Question: What was observed in the imaging?
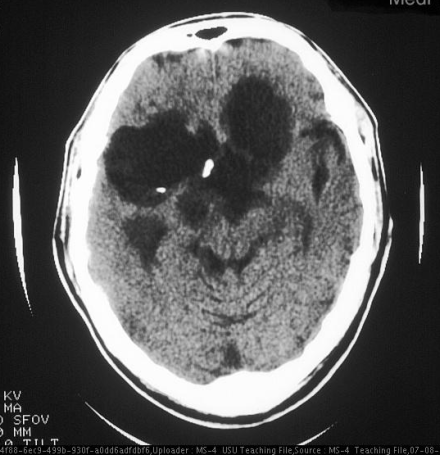
Answer: The imaging shows Extensive lobulated suprasellar mass, largely homogeneous and of nearly water attenuation. CT disclosed a cystic suprasellar mass with extension to the right temporal tip and frontal lobes..